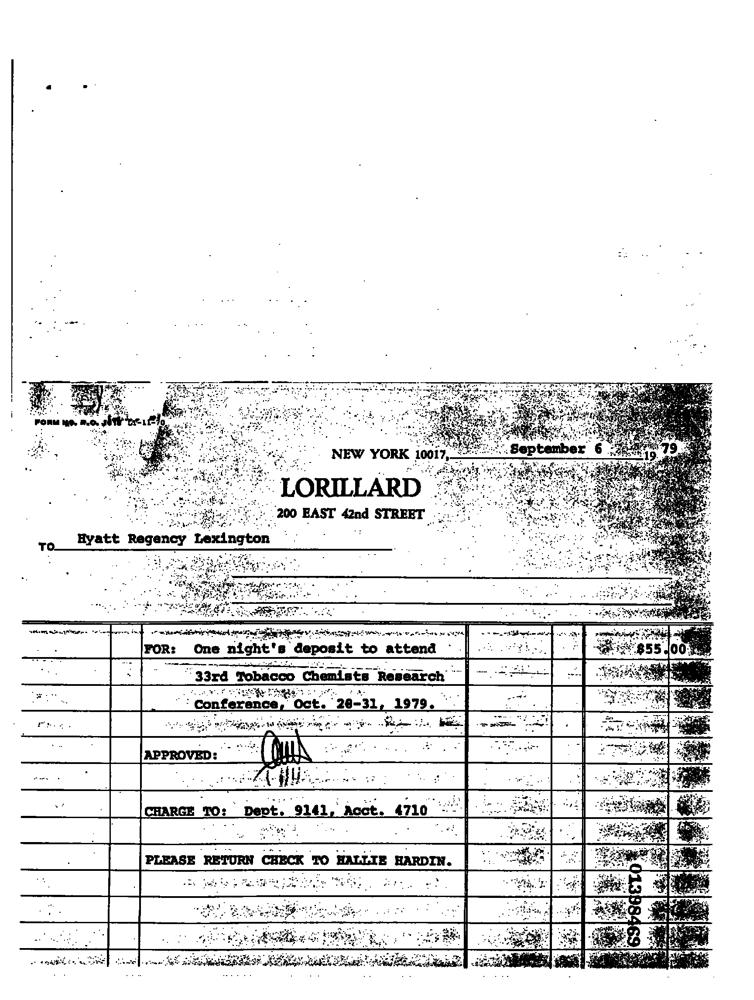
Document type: Invoice